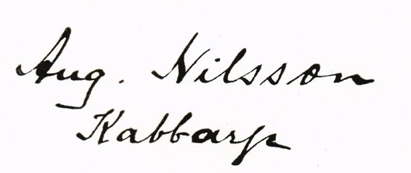
Signature of: august nilsson